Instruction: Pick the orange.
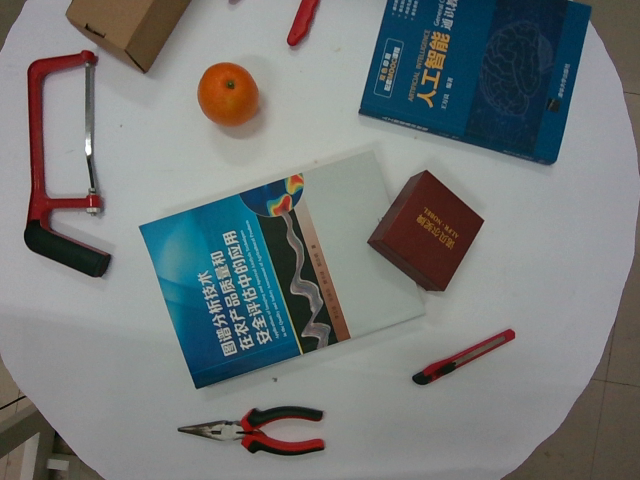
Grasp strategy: vertical